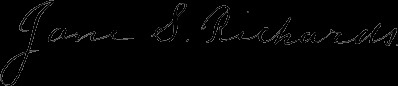
Signature of: jane s richards